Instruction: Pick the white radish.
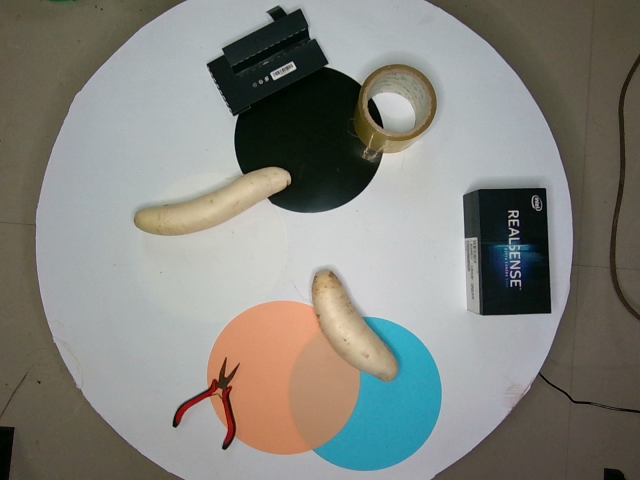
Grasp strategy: vertical